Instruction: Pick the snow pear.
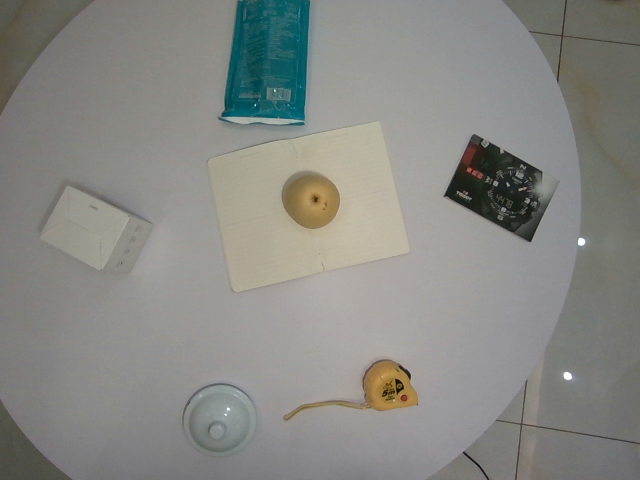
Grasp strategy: vertical